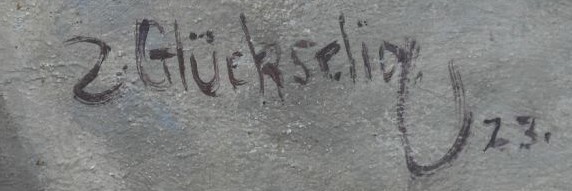
Signature of: zdeněk glückselig